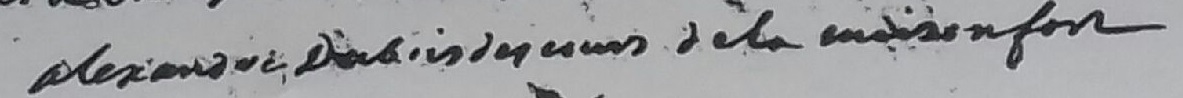
Signature of: alexandre dubois descours marquis de la maisonfort